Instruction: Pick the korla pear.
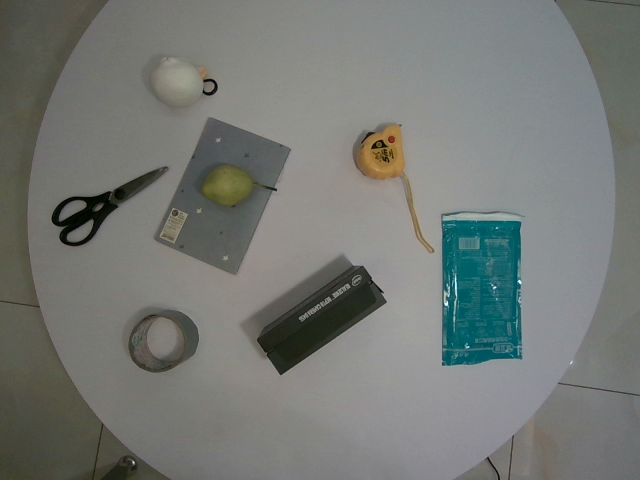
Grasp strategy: vertical